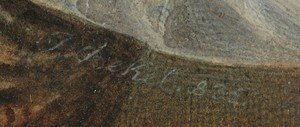
Signature of: josef bekel